Question: What is the name of the tenant mentioned in the document?
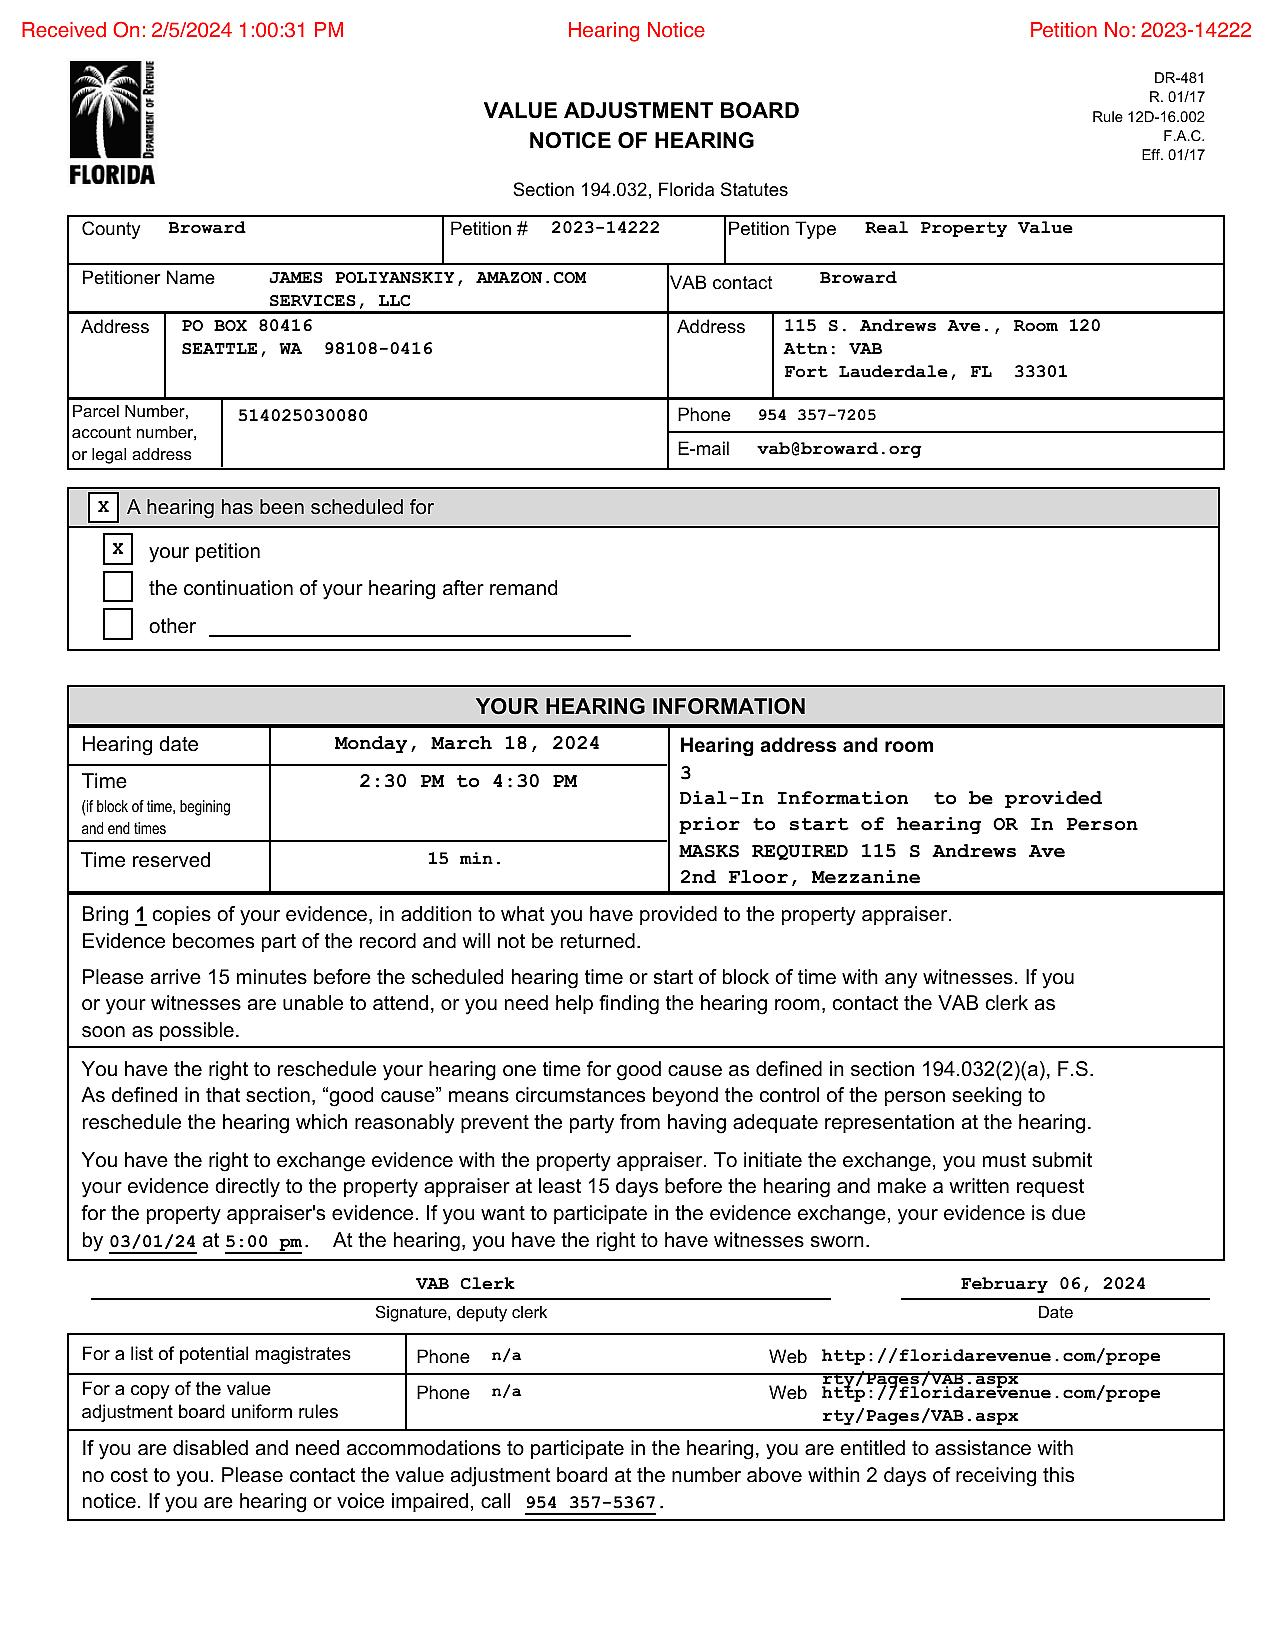
Answer: "JAMES POLYANSKIY, AMAZON.COM SERVICES, LLC"